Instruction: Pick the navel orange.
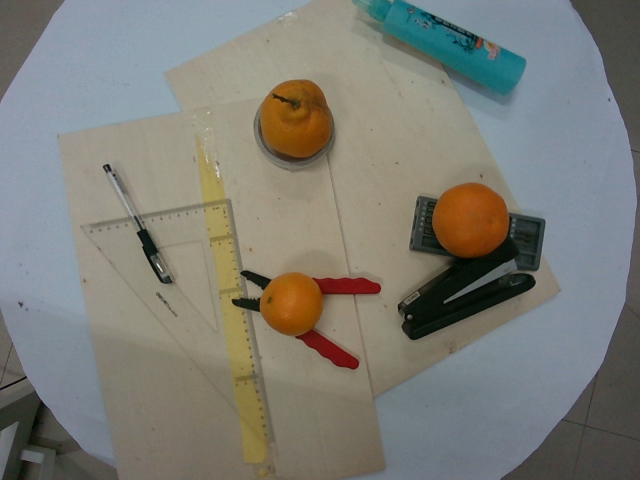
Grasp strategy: vertical